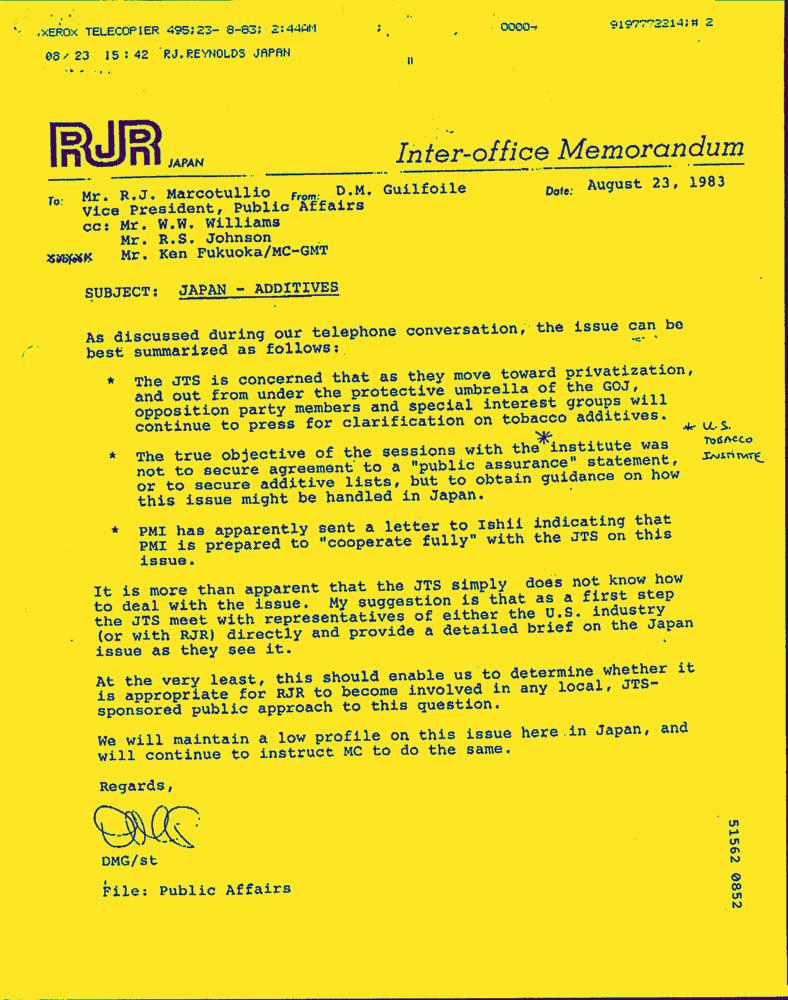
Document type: Letter-Doc